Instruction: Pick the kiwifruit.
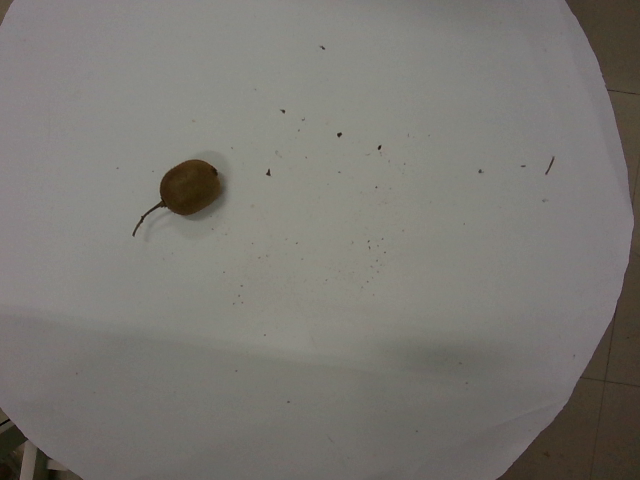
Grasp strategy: vertical